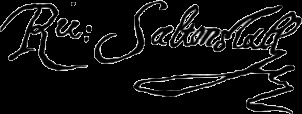
Signature of: richard saltonstall